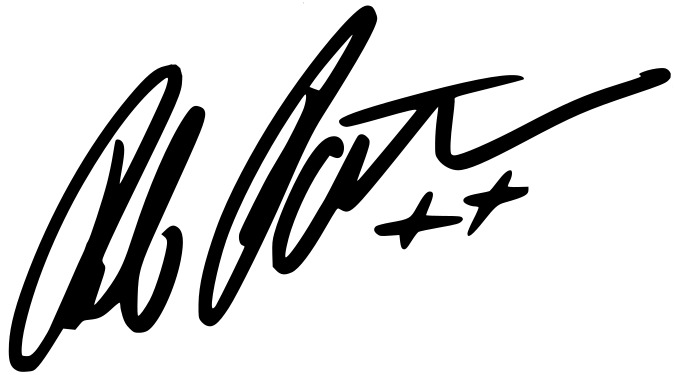
Signature of: robert pattinson